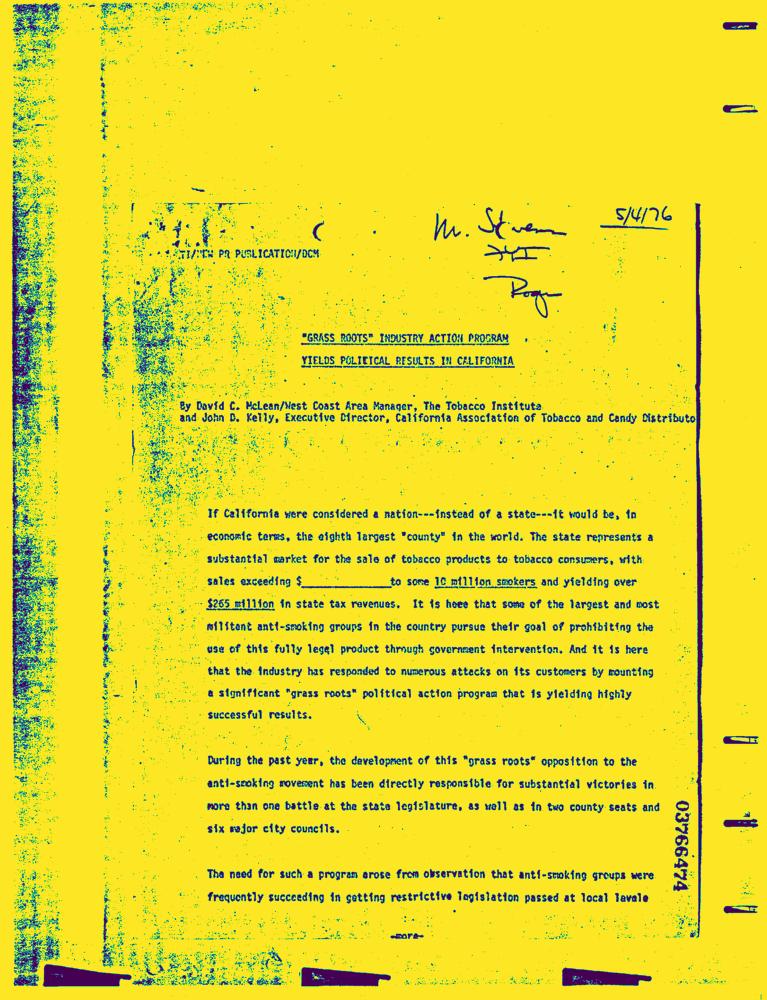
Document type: News-Article